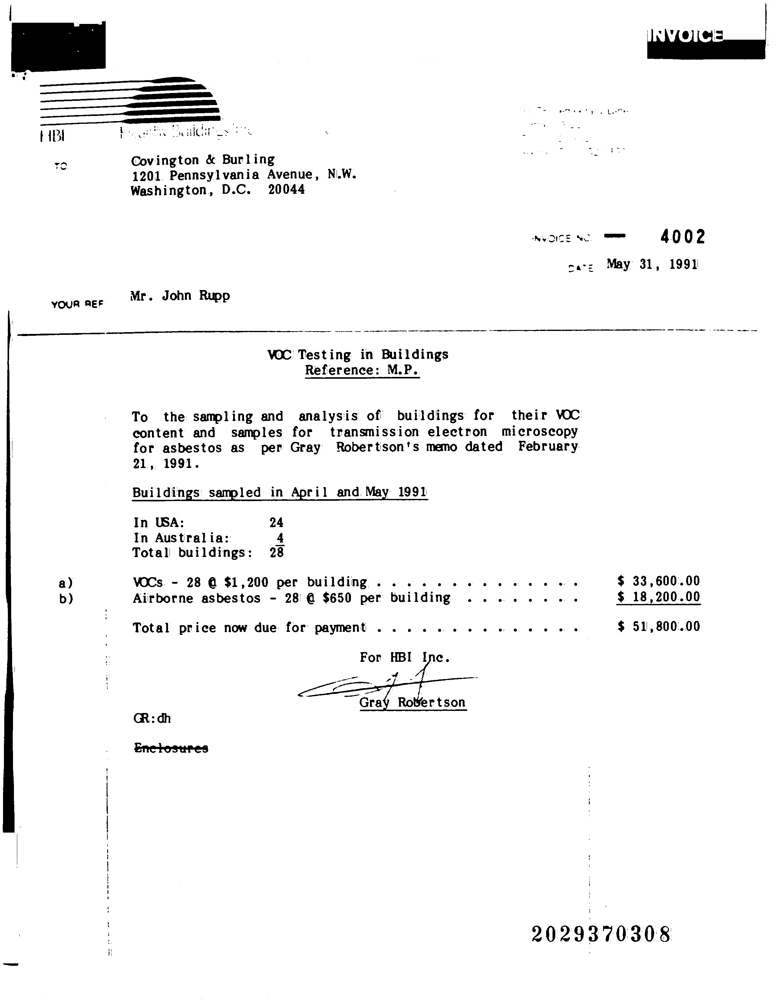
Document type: Invoice